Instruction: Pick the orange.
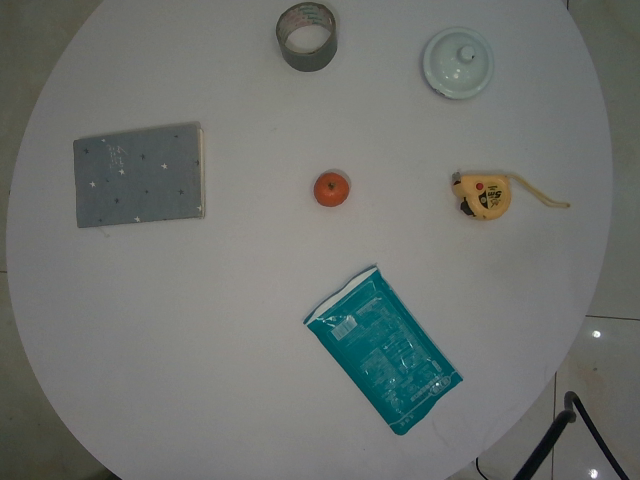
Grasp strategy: vertical